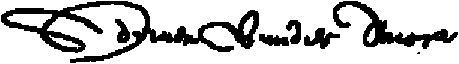
Signature of: adriaen cornelissen van der donck